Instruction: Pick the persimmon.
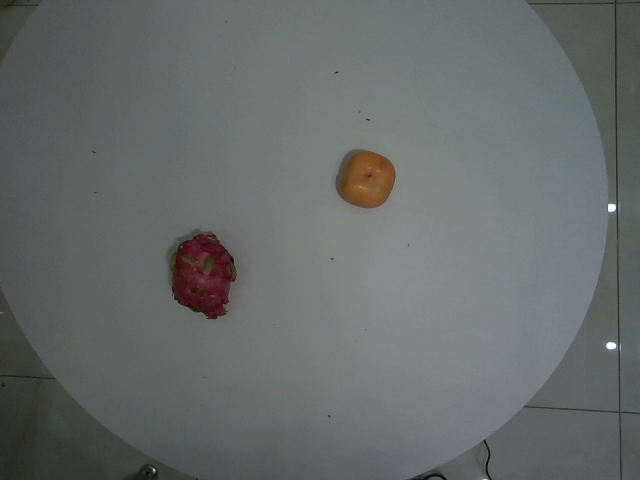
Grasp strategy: vertical